Question: What are the imaging findings?
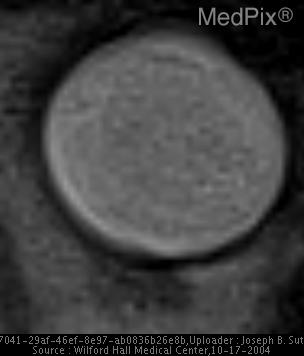
Answer: The imaging shows Axial T1W images demonstrate ill-defined increased signal in posterior tissues of left globe and left retro-ocular tissues
Axial contrast-enhanced fat saturated T1W images demonstrate
enhancement and thickening of the posterior wall of the left globe and left retro-ocular tissues
Axial T2W images demonstrate a low intensity mass involving the posterior aspect of the left globe and retro-ocular tissues. The lesion is dark on T2W images..